Question: Talk about the condition:
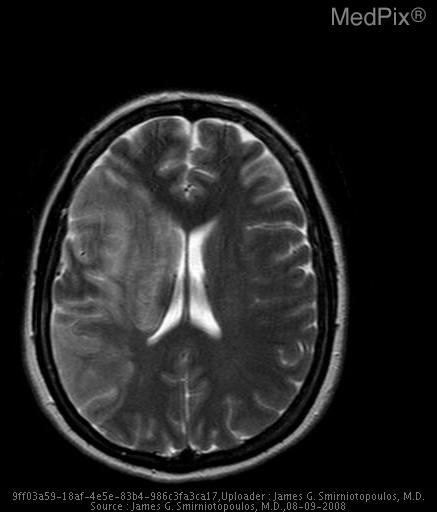
Answer: The disease is discussed as: Early signs of cerebral infarction

It can be difficult to visualize cerebral infarcts within the first 24 hours on routine noncontrast CT examinations.  This is rapidly changing since our images have improved and can be augmented with contrast studies.

Some early signs of infarction include:
•  basal ganglia obscuration (loss of gray-white demarcation)
•  hyperdense MCA / hyperintense MCA
•  the "insular ribbon sign"
•  Cortical gray white junction obscuration

In some cases, we may see hyperdense distal MCA vessels, demonstrating intraluminal thrombus.  Whereas a repeat CT scan from the next day may not demonstrate these hyperdense areas.